Question: What type of tax is indicated in the document, personal property or real estate?
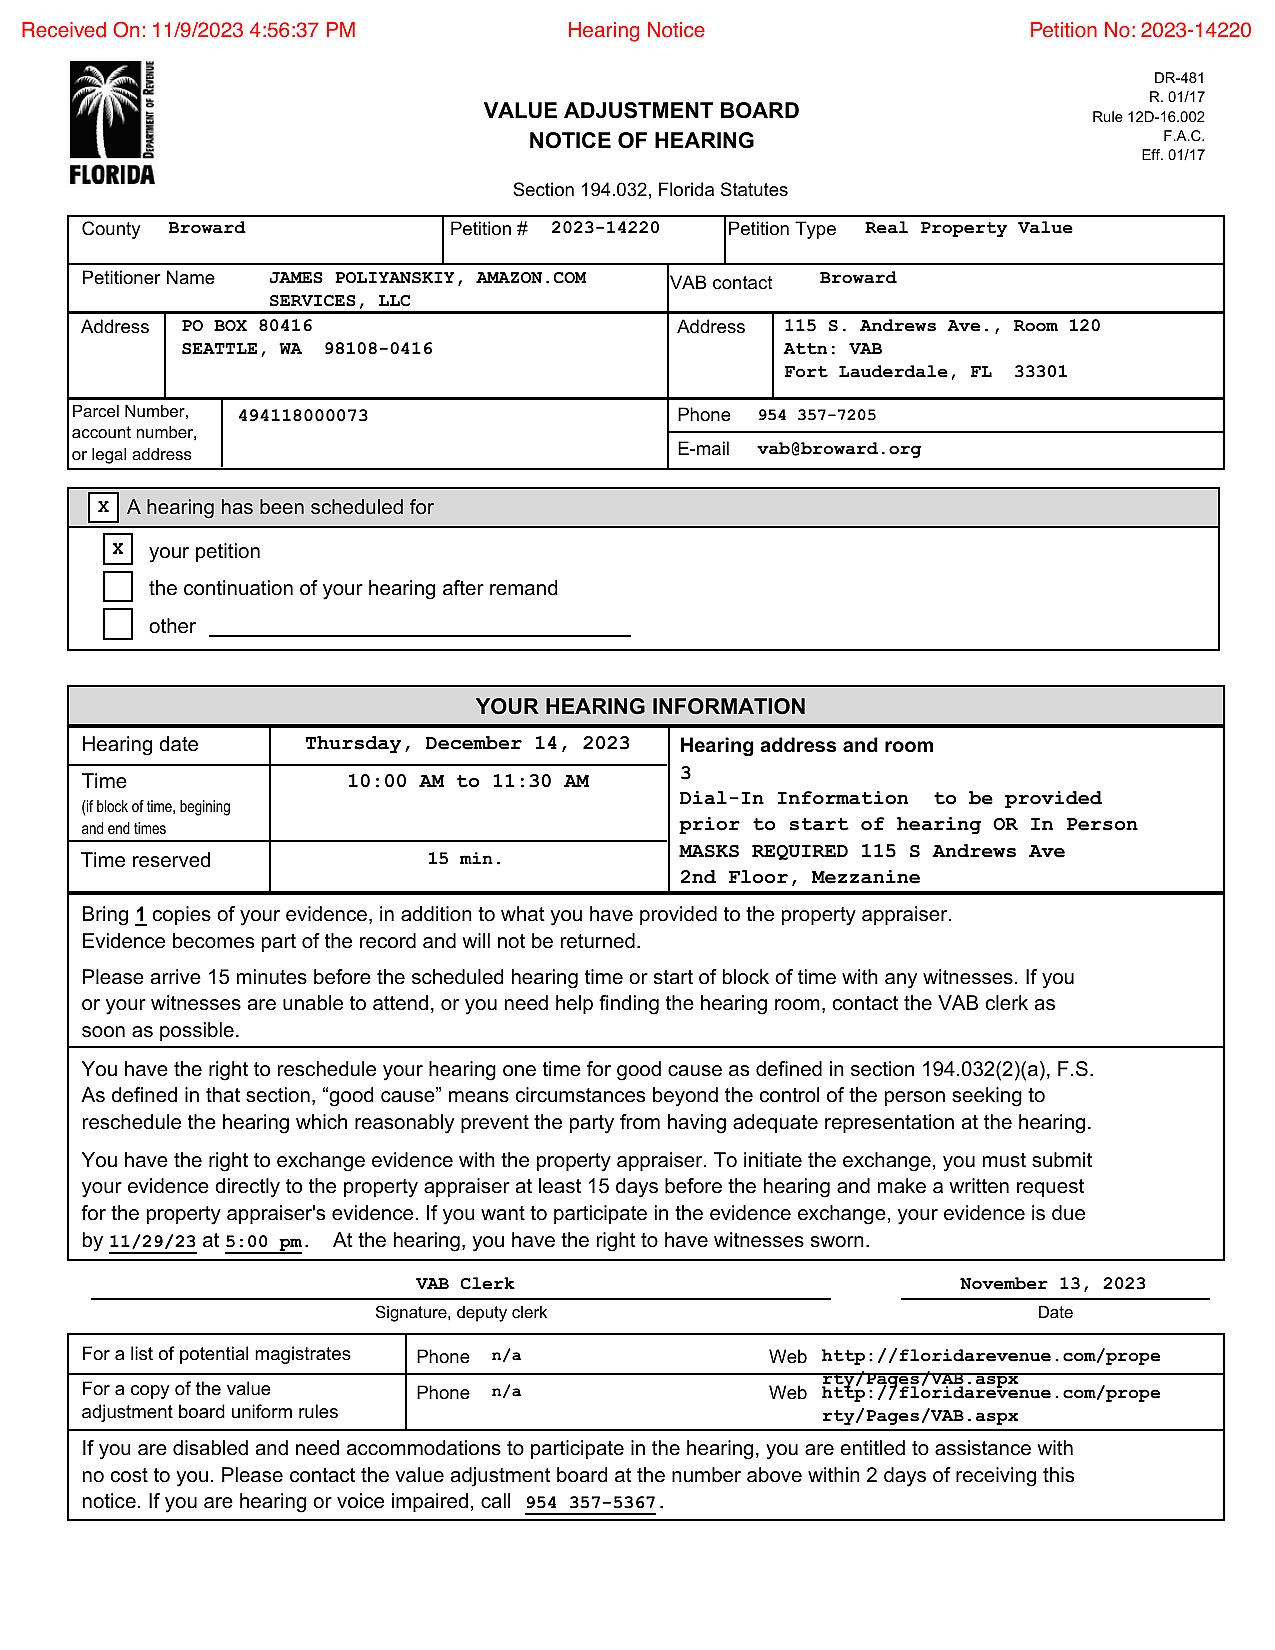
Answer: "Real Property Value"